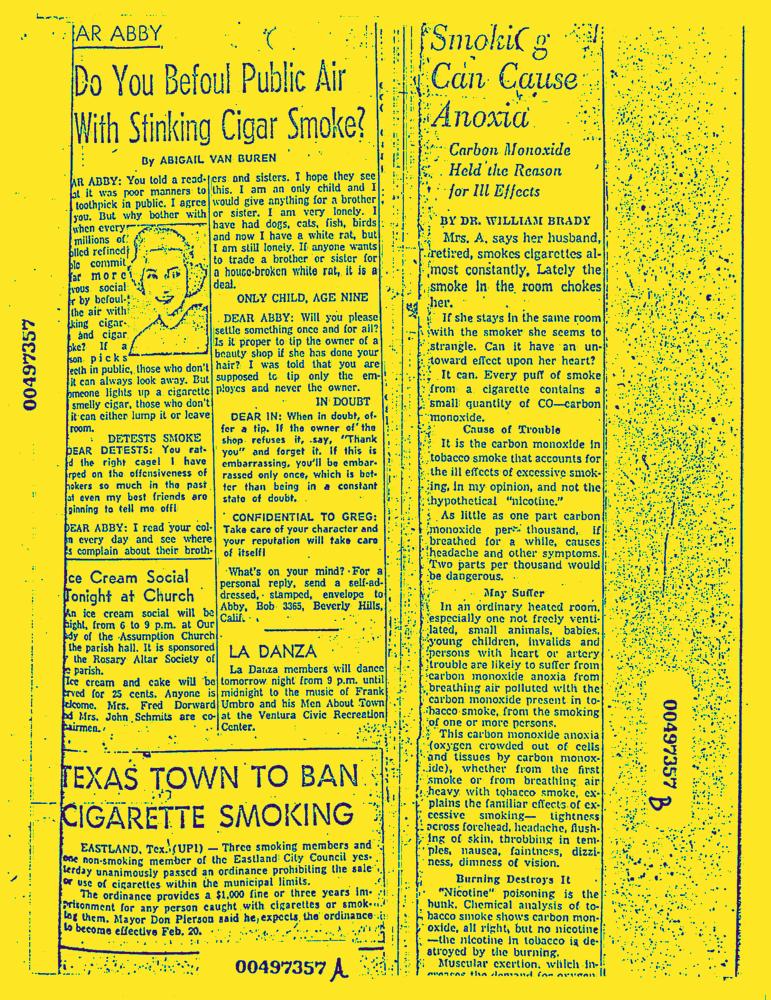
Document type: News-Article